Question: What might the diagnosis be?
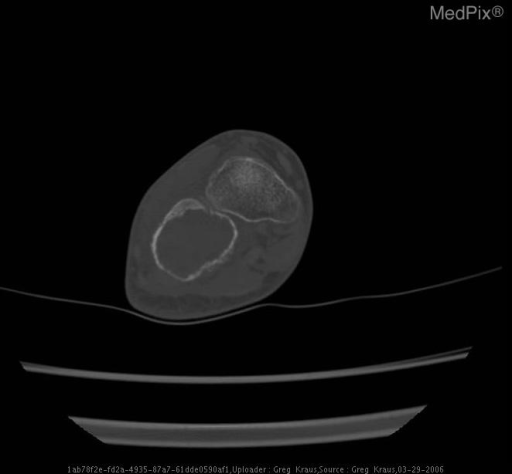
Answer: The possible diagnosis includes Simple bone cyst
Giant cell tumor
Eosinohilic granuloma
Osteoblastoma
Chondroblastoma
Infection (Brodie’s abscess).